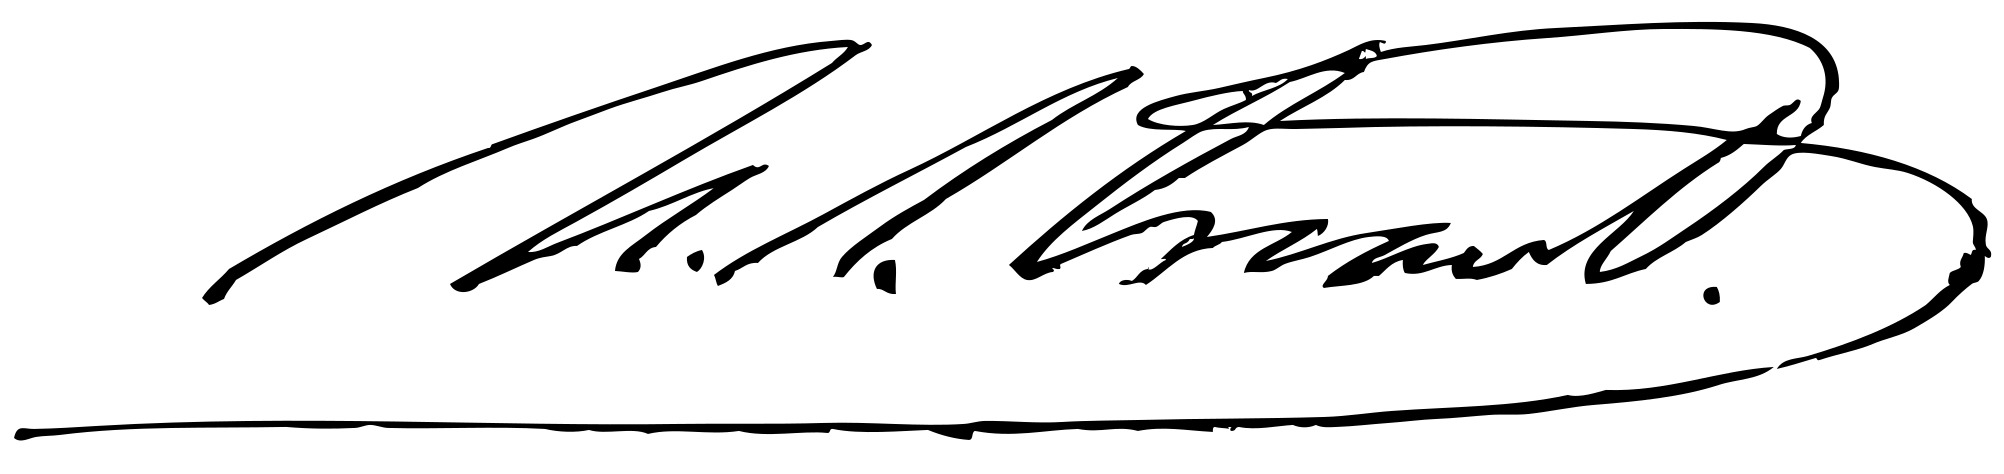
Signature of: ulysses s grant